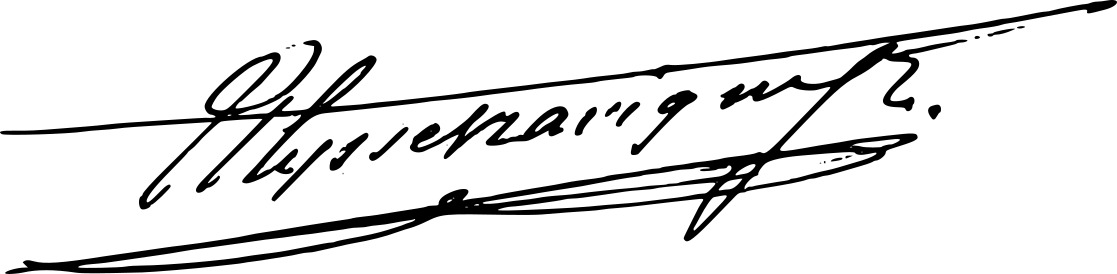
Signature of: ulysse gravigny